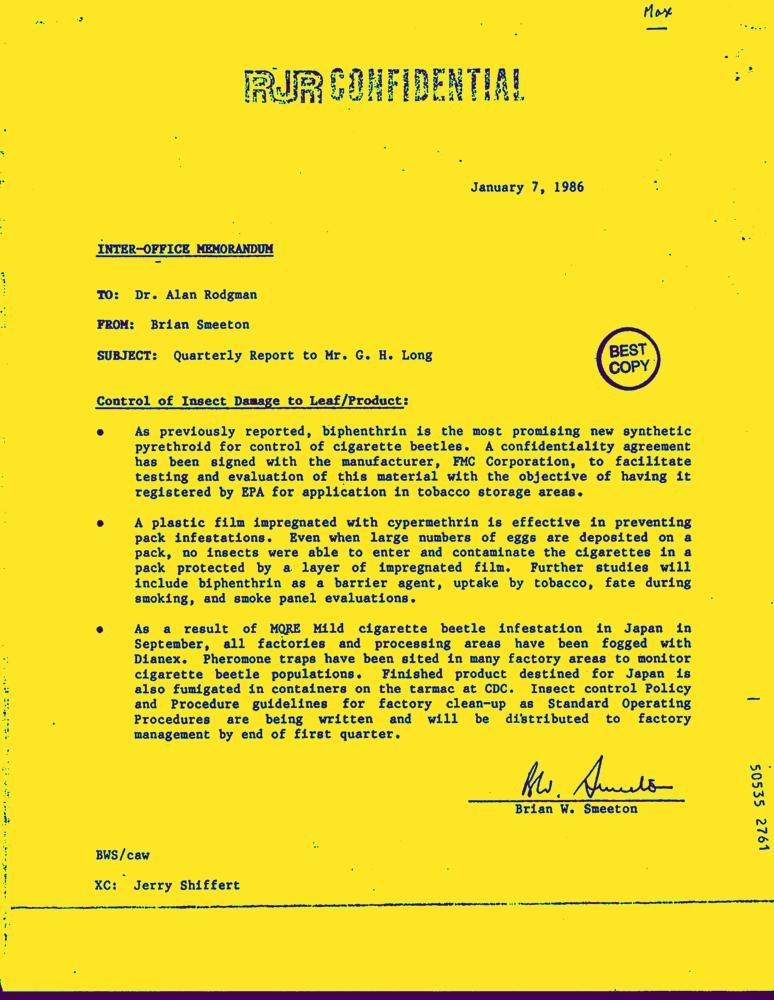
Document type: Letter-Doc